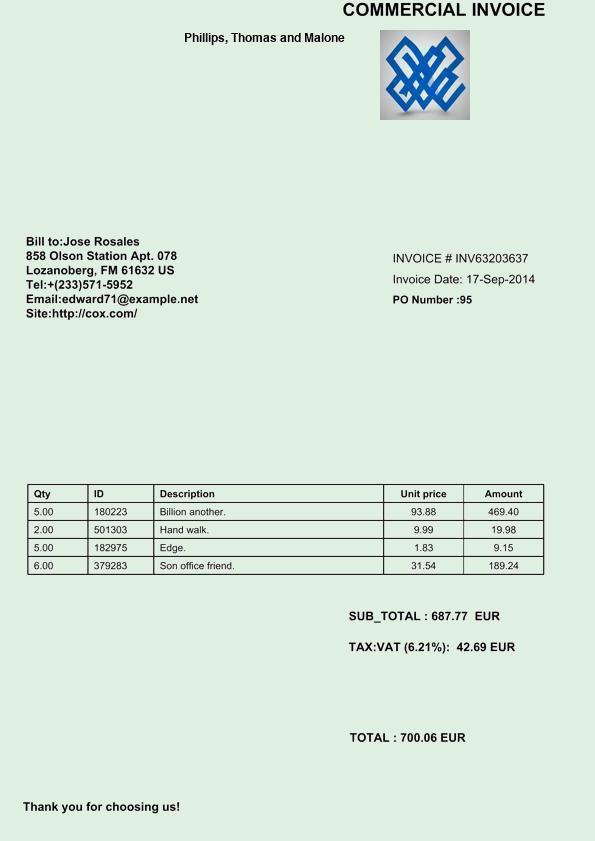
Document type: Invoice